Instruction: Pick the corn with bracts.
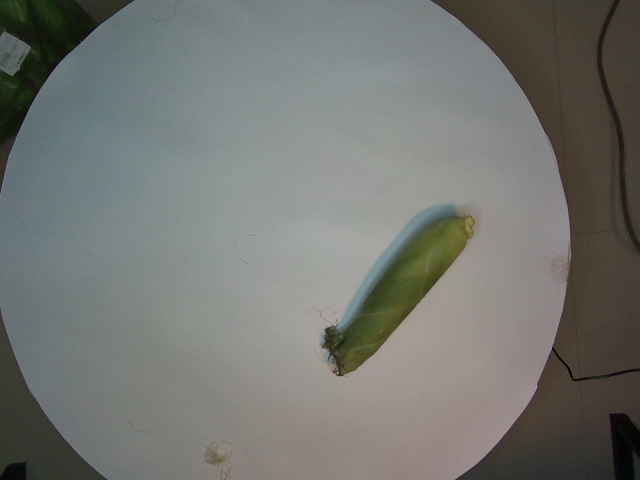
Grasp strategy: vertical